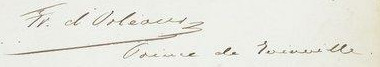
Signature of: françois d orléans prince of joinville